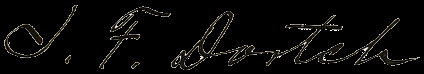
Signature of: isaac foote dortch